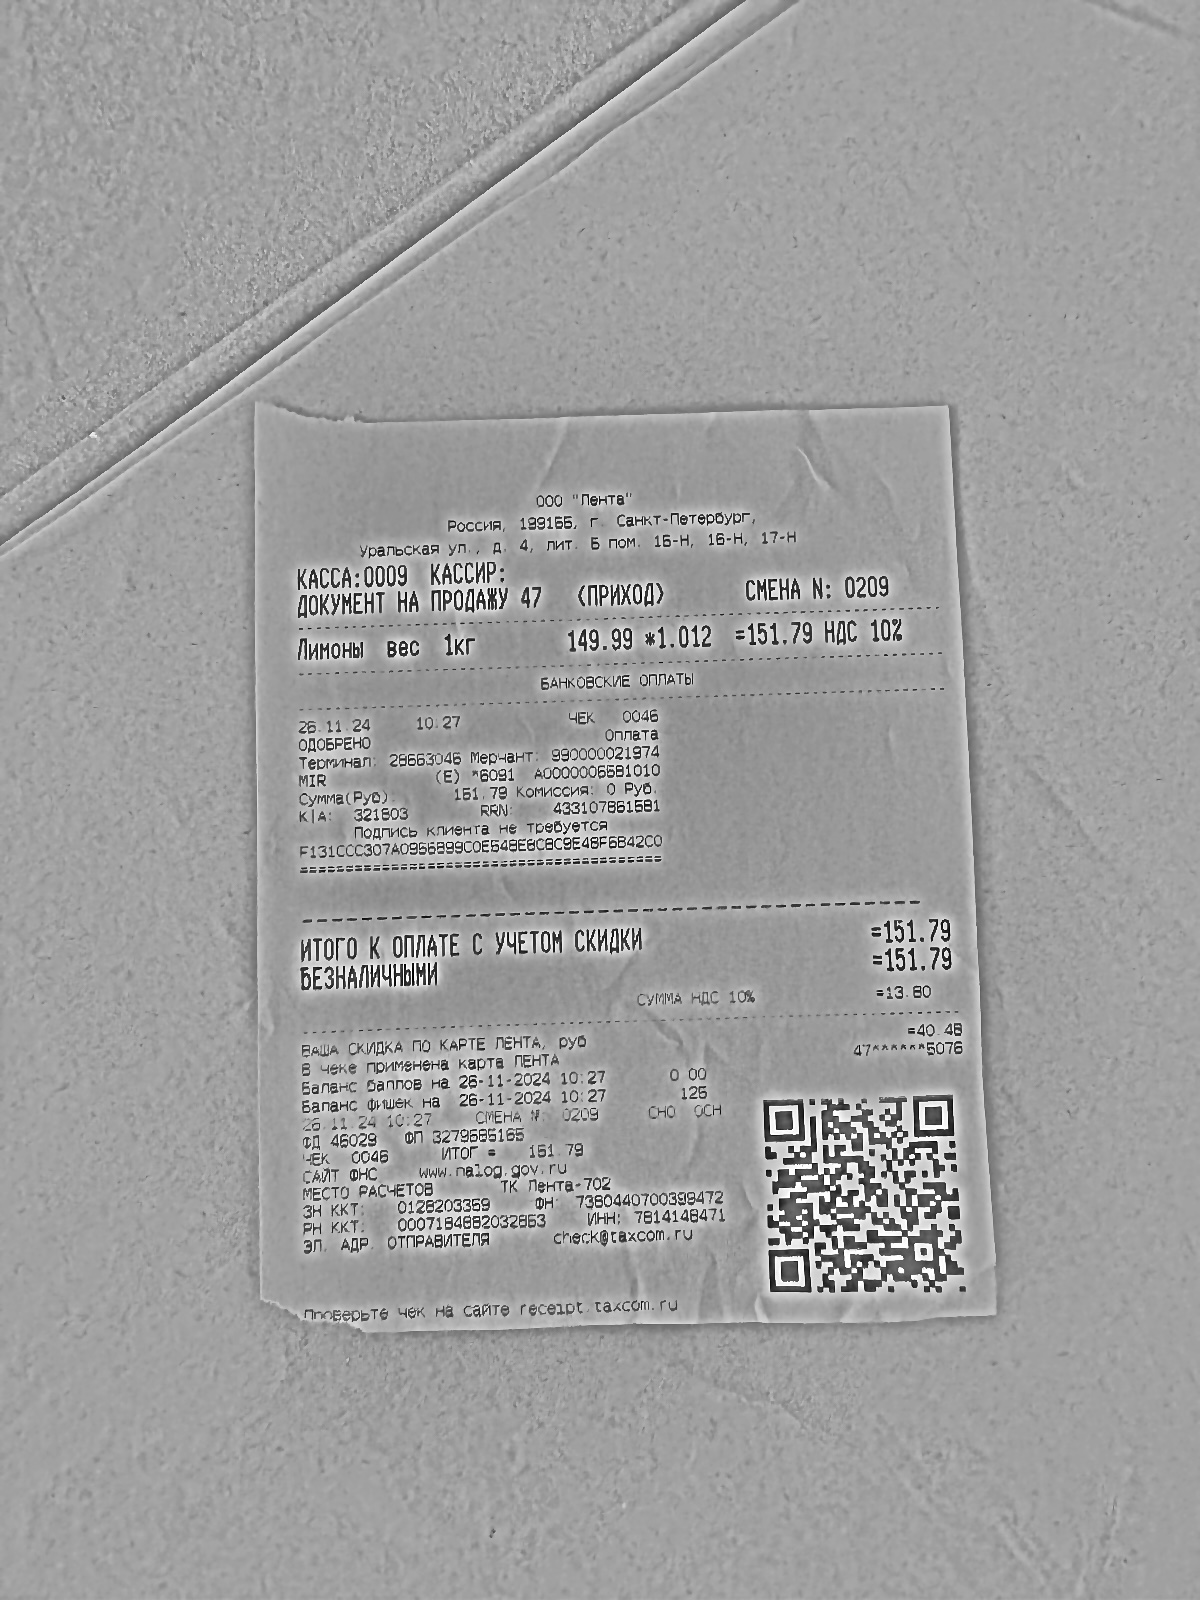
Продавец: 000 "Лента"
ИНН: 7814148471
Дата: 26.11.24
Товары: Личный вес 1кг
Количество: 1.012
Цена: 149.99
Сумма: 151.79
Итого: 151.79